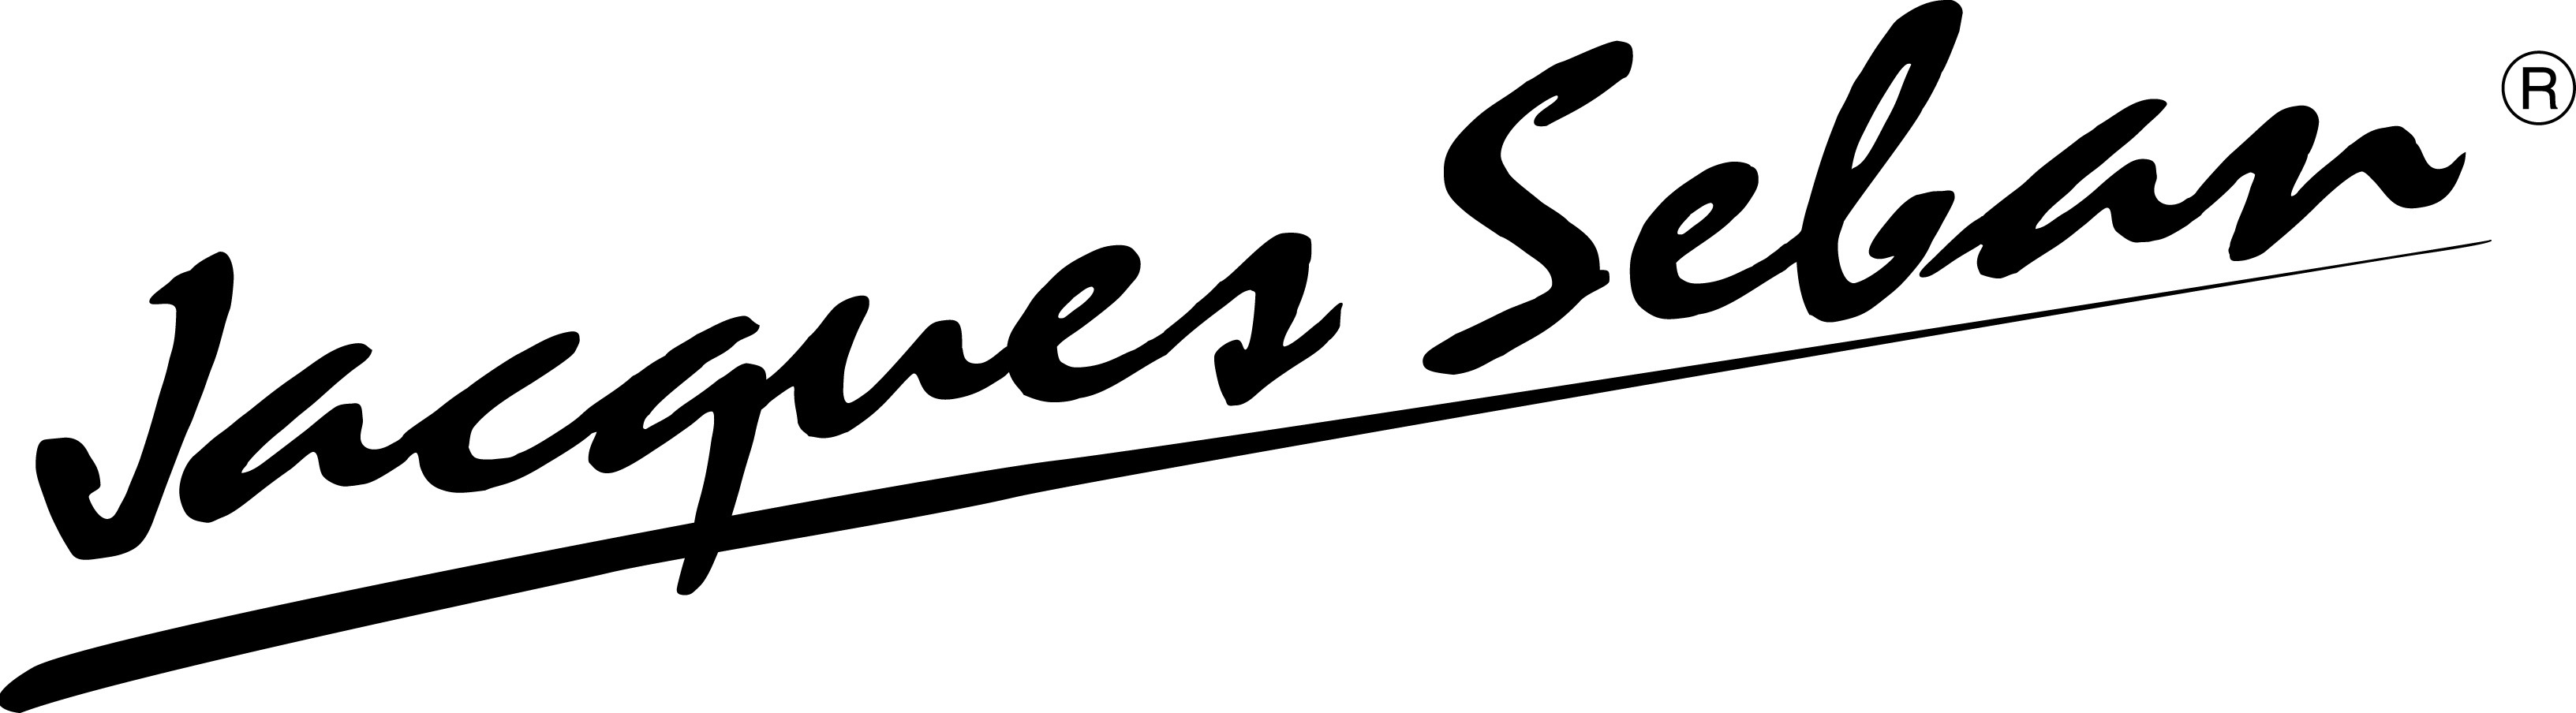
Signature of: jacques seban